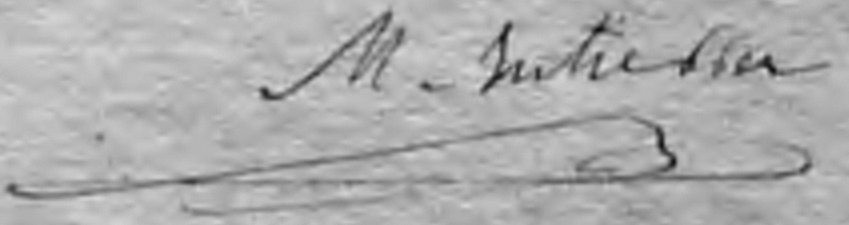
Signature of: marcelino gutiérrez del caño